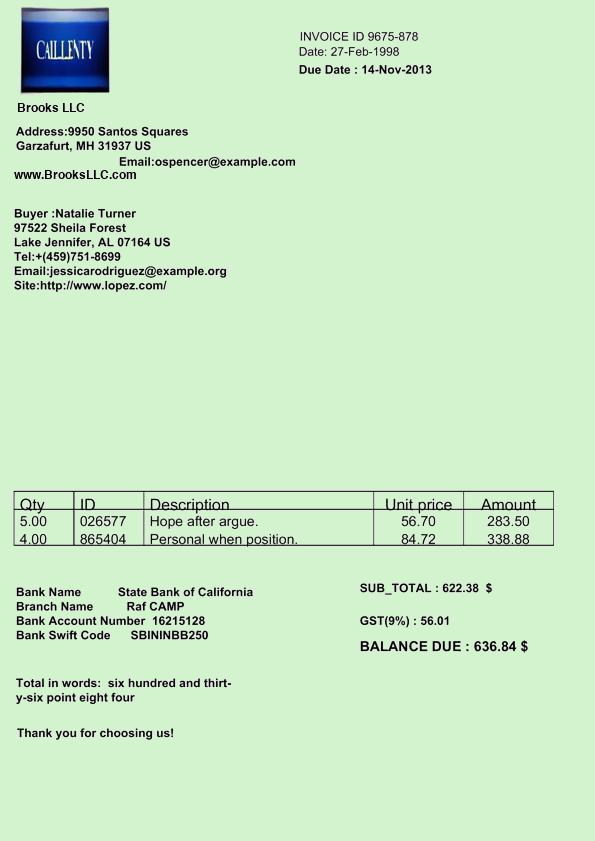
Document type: Invoice